Patient: Male, age 20
A 20-year-old Hispanic male with no past medical history presented to our institution complaining of generalized weakness for 4 weeks, progressive cough with yellowish sputum, as well as persistent shortness of breath for 3 weeks, and intermittent fever and chills for 3-5 days prior to admission. Family history was remarkable only for coronary artery disease in his father. He denied smoking, alcohol, and using illegal drugs. He had lived with his girlfriend for 2 years and stated to be monogamous over this period. He reported a total of two sexual partners in his life. He was born in Texas and had not traveled outside the US for the last 12 years. Physical examination revealed a cachectic and tachypneic patient in no acute distress with bilateral diffuse crackles and rhonchi. The initial laboratory workup was within normal limits. Computed tomography of the chest (Figure 1) showed diffuse tree-in-bud nodularity, bronchiectasis, and thick-walled cavities in the upper lobes and moderate right simple pleural effusion. The HIV-rapid enzyme-linked immunosorbent assay test was reactive. The acid-fast bacilli sputum test was positive, and the patient was started on combination treatment for tuberculosis. The patient improved clinically over the next 3 days. The HIV Western blot test was negative; the viral load was undetectable. The CD4+ and CD8 counts were low (124 and 185, respectively) with a low CD4:CD8 ratio of 0.7. Further workup including immunoglobulin A, immunoglobulin G, and immunoglobulin M levels, urine protein electrophoresis, and serum protein electrophoresis was unremarkable. The pleural fluid cytology revealed atypical lymphocytes consistent with the established diagnosis of pulmonary tuberculosis. Further imaging of the abdomen and pelvis showed no abnormalities.
In addition, 8 weeks after discharge the patient was seen in clinic. He was taking his medication to treat tuberculosis and had regular health care follow-up. He was found to be completely asymptomatic with a CD4+ count of 188 cells/mm3. The repeated HIV test was negative, and the viral load was undetectable. After finishing his treatment for tuberculosis, he was evaluated in clinic, had a CD4+ count of 212 cells/mm3, and remained asymptomatic.
Keywords: cd4 count, immunodeficiency, lymphocytopenia, opportunistic infection
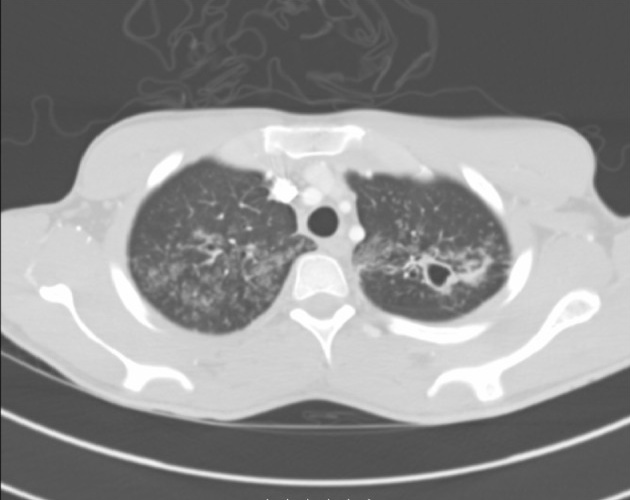
Image caption: CT of the chest (in lung window) showing multiple thick-walled cavities in both upper lobes with diffuse tree-in-bud nodularities. . Abbreviation: CT, computed tomography.